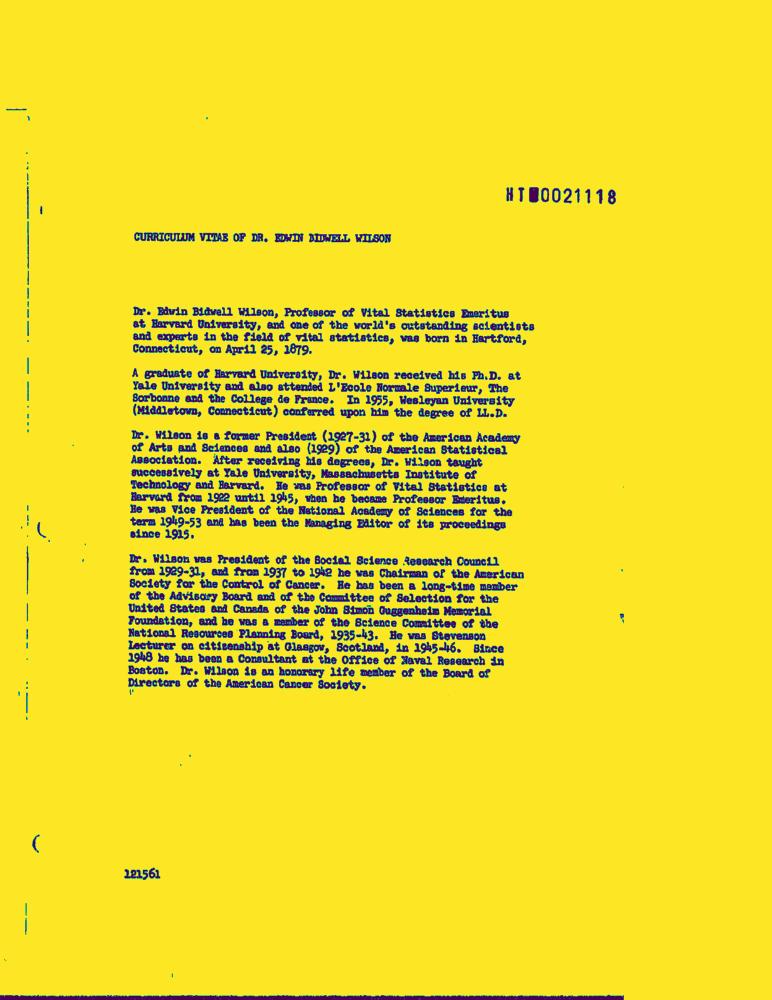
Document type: Resume-Doc